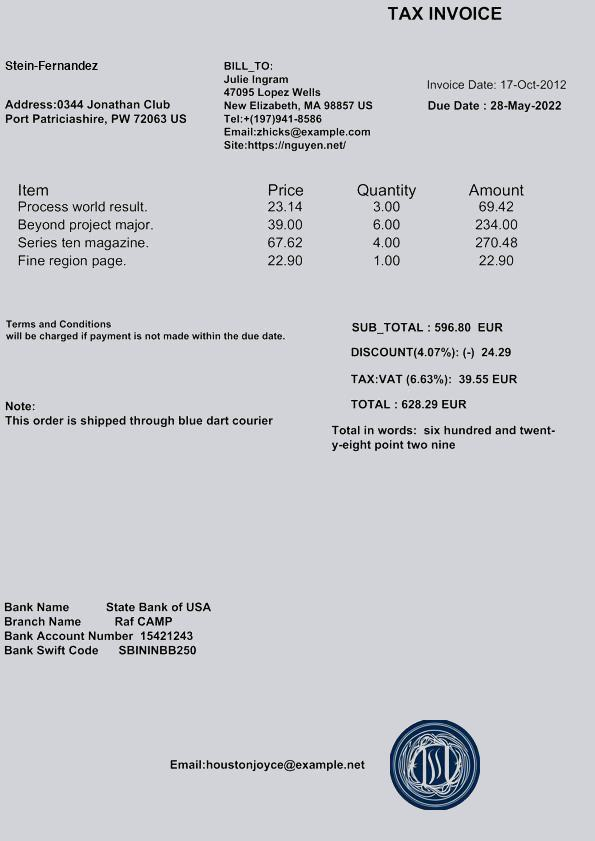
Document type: Invoice